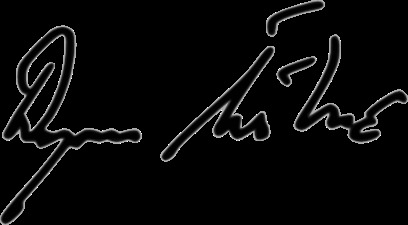
Signature of: dejan šoškić